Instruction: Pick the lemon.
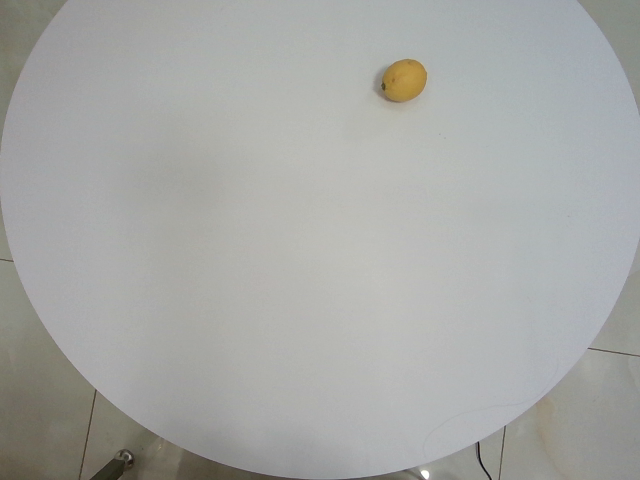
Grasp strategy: vertical